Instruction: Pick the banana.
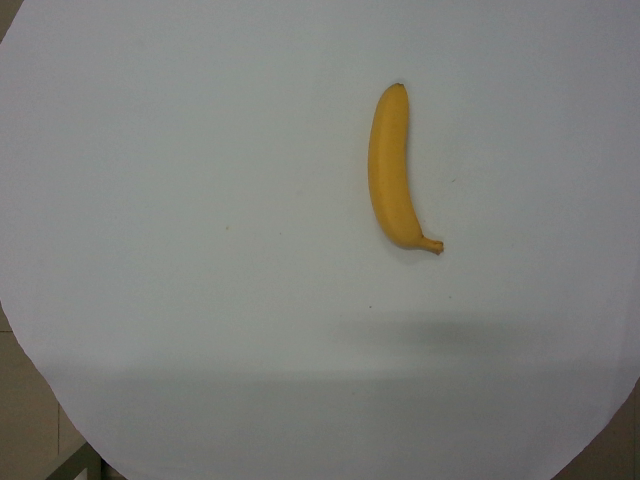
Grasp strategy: vertical